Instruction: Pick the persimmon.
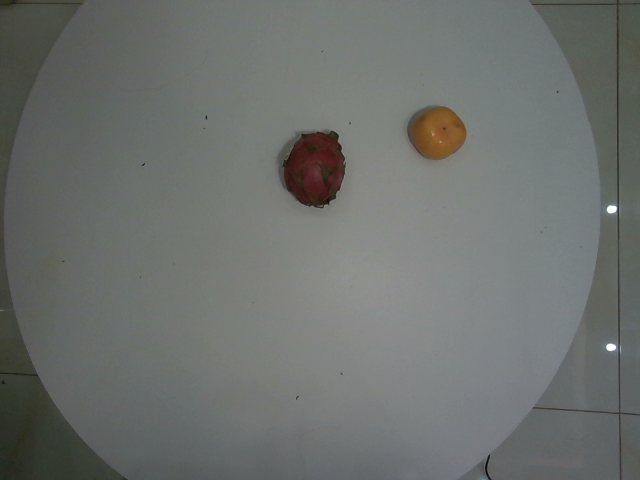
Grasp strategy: vertical